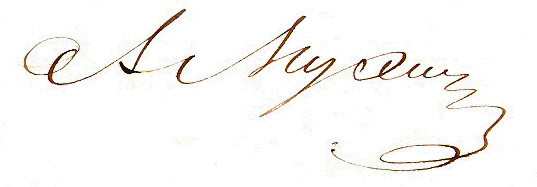
Signature of: q19906630